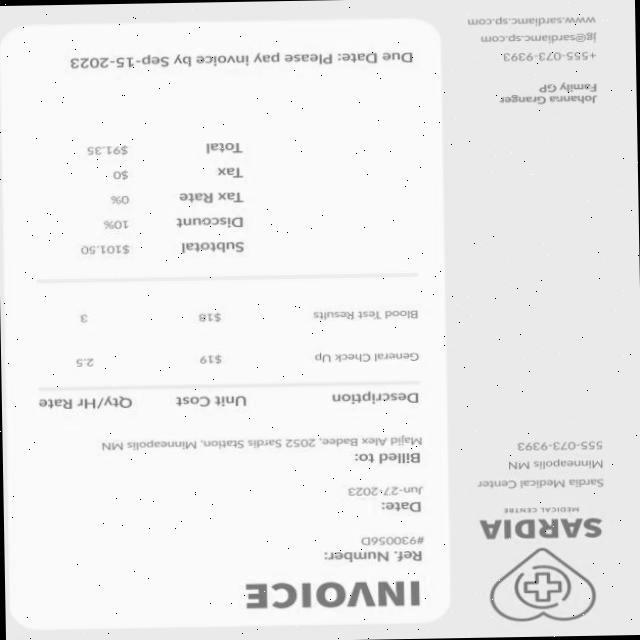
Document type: Invoice